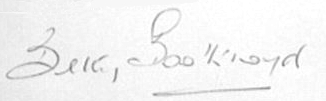
Signature of: betty boothroyd